Question: Can you provide the account number mentioned in the document?
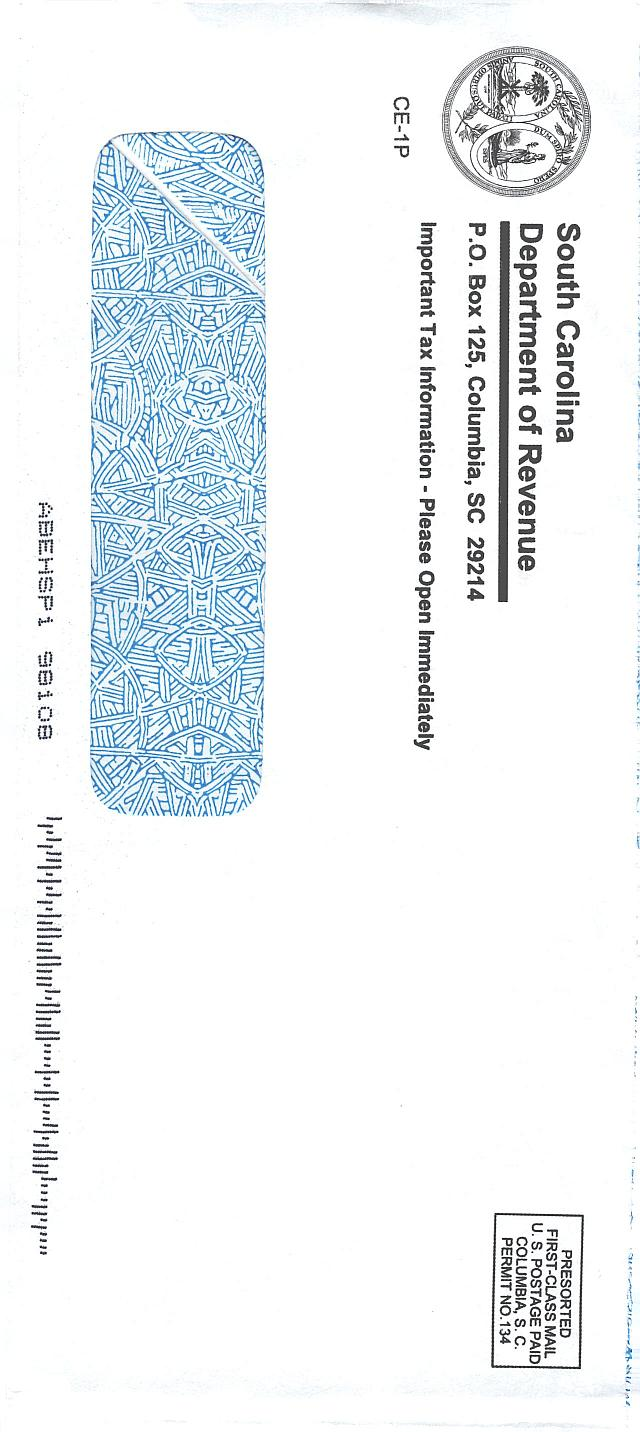
Answer: "SC0324"